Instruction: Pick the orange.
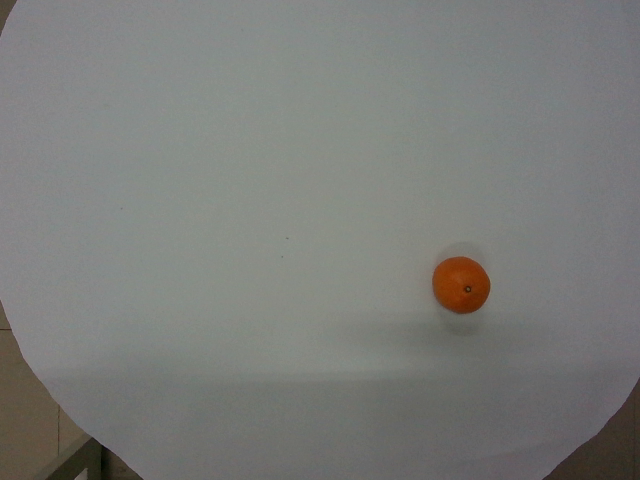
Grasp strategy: vertical